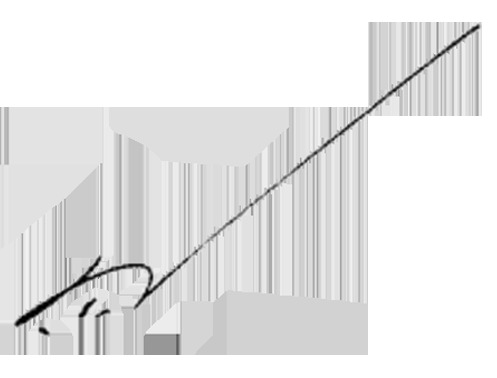
Signature of: uthai pimjaichon